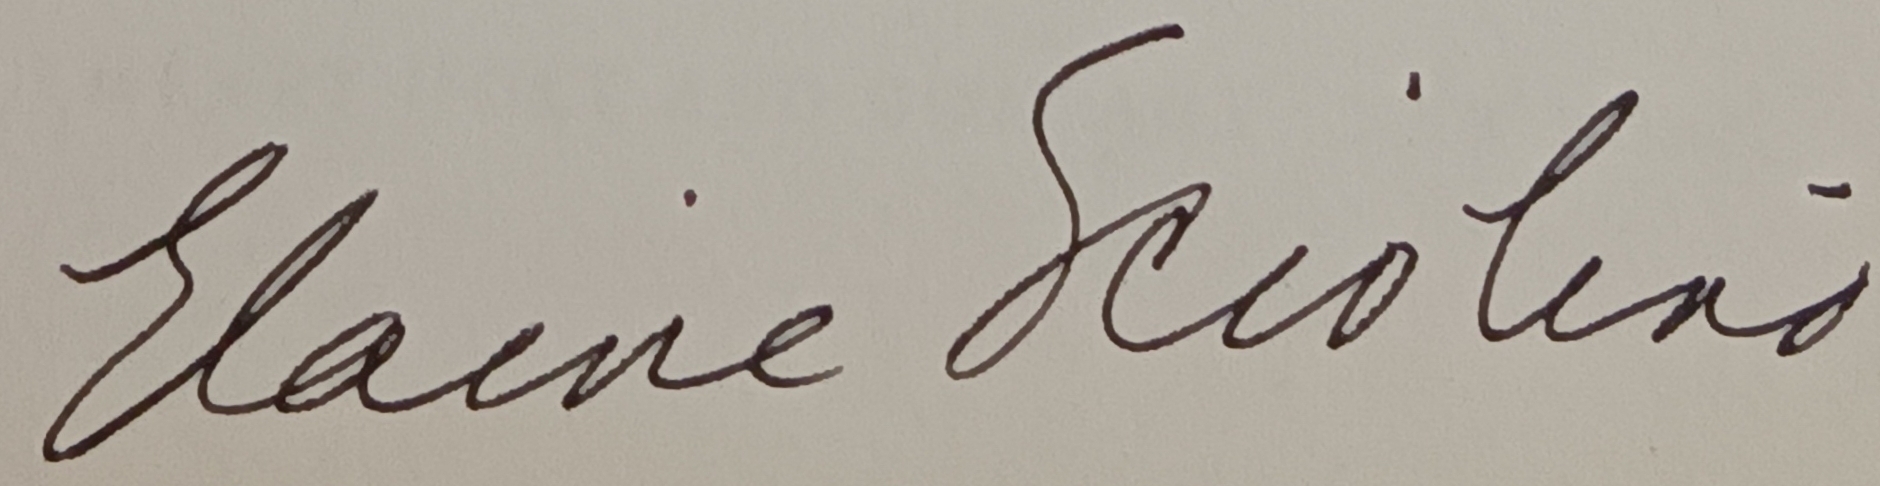
Signature of: elaine sciolino